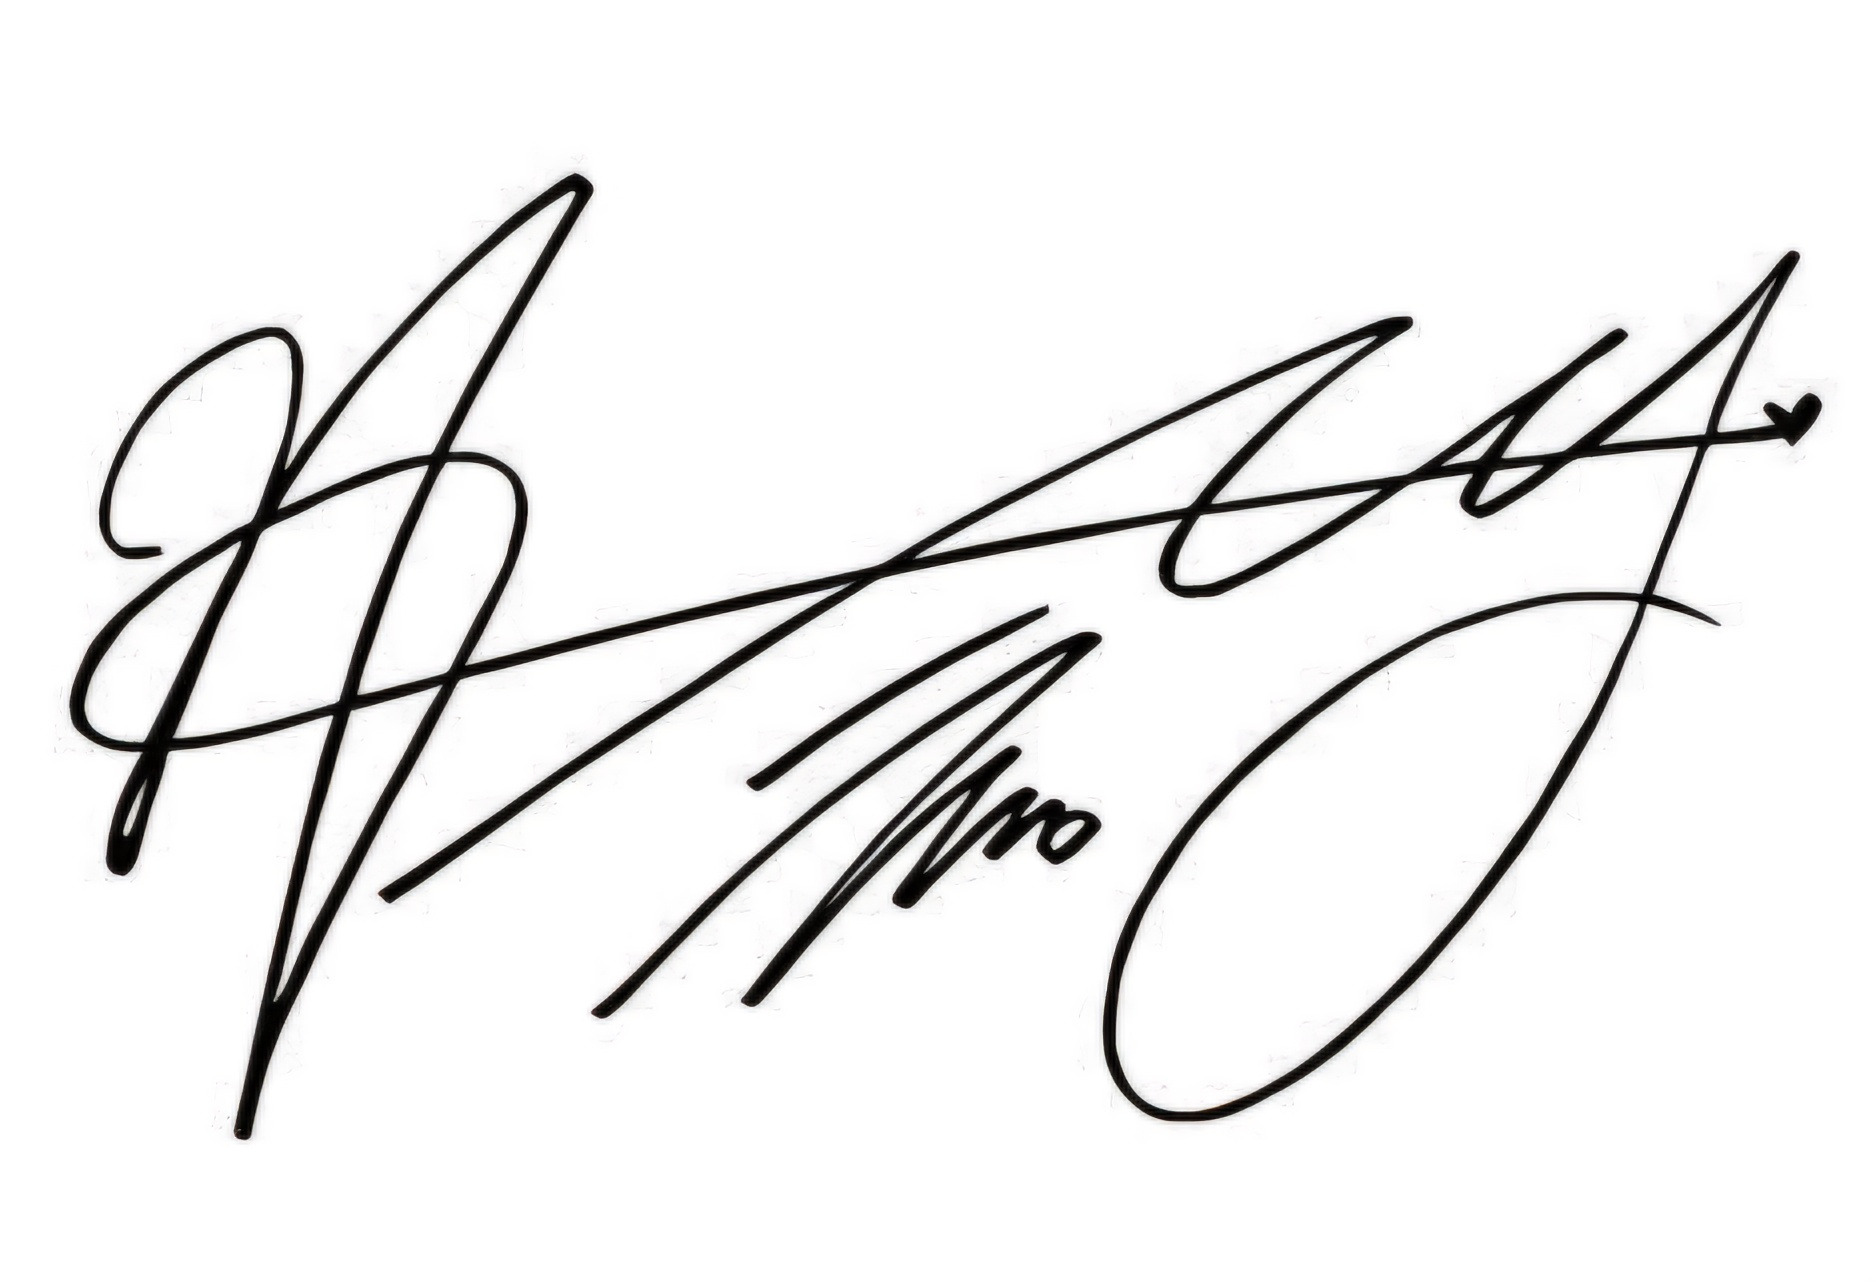
Signature of: hwang in youp